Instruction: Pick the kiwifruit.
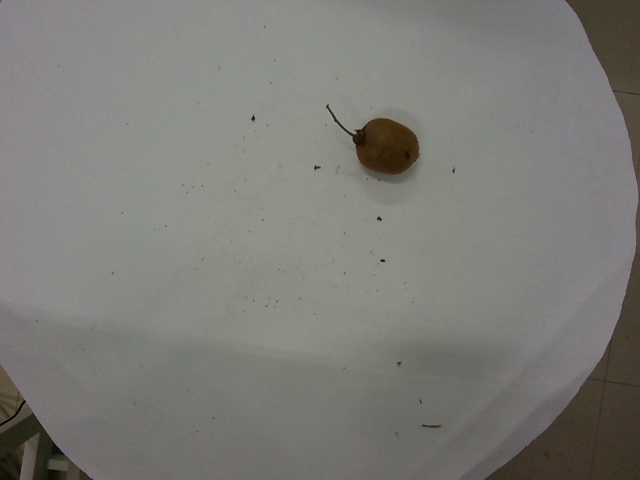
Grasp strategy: vertical